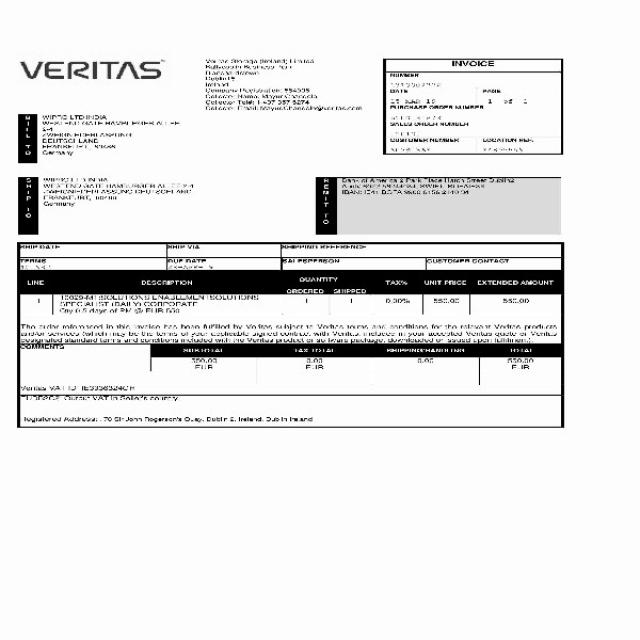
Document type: Invoice